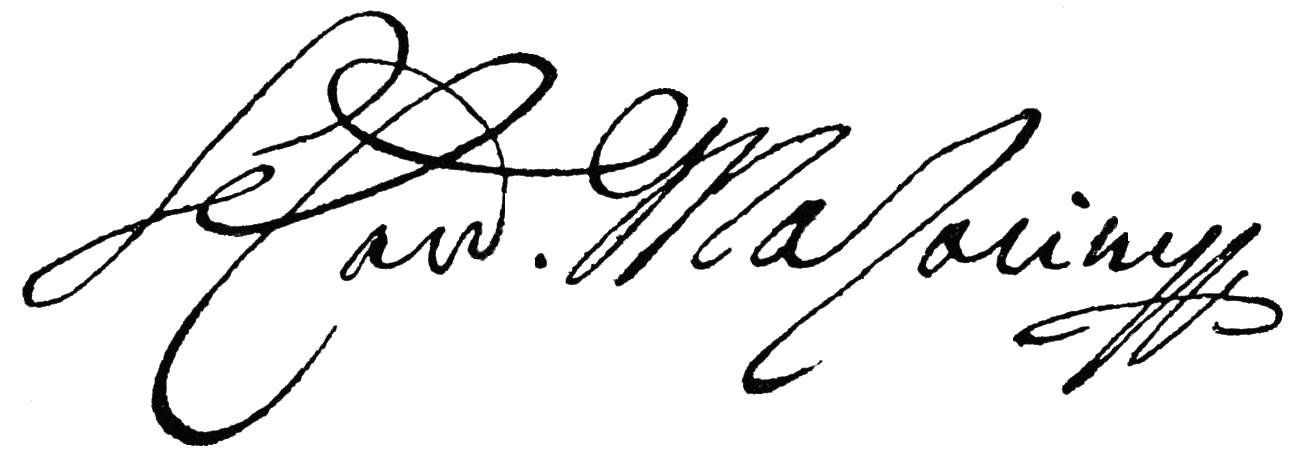
Signature of: cardinal mazarin